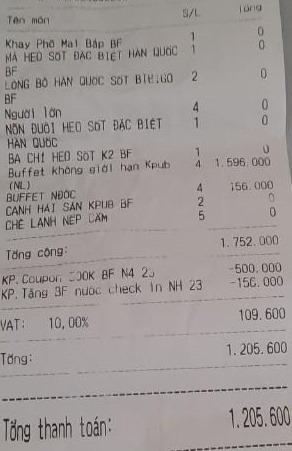
<table>
<tr>
<th>Tên món</th>
<th>S/L</th>
<th>Tổng</th>
</tr>
<tr>
<td>Khay Phở Mai Bắp BF</td>
<td>1</td>
<td>0</td>
</tr>
<tr>
<td>MÀ HEO SỐT ĐẶC BIỆT HÀN QUỐC BF</td>
<td>1</td>
<td>0</td>
</tr>
<tr>
<td>LONG BỎ HÀN QUỐC SỐT BBQ BF</td>
<td>2</td>
<td>0</td>
</tr>
<tr>
<td>Ngươi lớn</td>
<td>4</td>
<td>0</td>
</tr>
<tr>
<td>NỒN DUỔI HEO SỐT ĐẶC BIỆT HÀN QUỐC</td>
<td>1</td>
<td>0</td>
</tr>
<tr>
<td>BA CHỈ HEO SỐT K2 BF</td>
<td>1</td>
<td>0</td>
</tr>
<tr>
<td>Buffet Không giới hạn Kpub (NL)</td>
<td>4</td>
<td>1.596.000</td>
</tr>
<tr>
<td>BUFFET NƯỚC</td>
<td>4</td>
<td>156.000</td>
</tr>
<tr>
<td>CANH HAI SẢN KPUB BF</td>
<td>2</td>
<td>0</td>
</tr>
<tr>
<td>CHÈ LANH NEP CĂM</td>
<td>5</td>
<td>0</td>
</tr>
</table>

Tổng cộng: 1.752.000

KP. Coupon 500K BF N4 23 -500.000
KP. Tặng BF nước check in NH 23 -156.000

VAT: 10,00% 109.600

Tổng: 1.205.600

Tổng thanh toán: 1.205.600